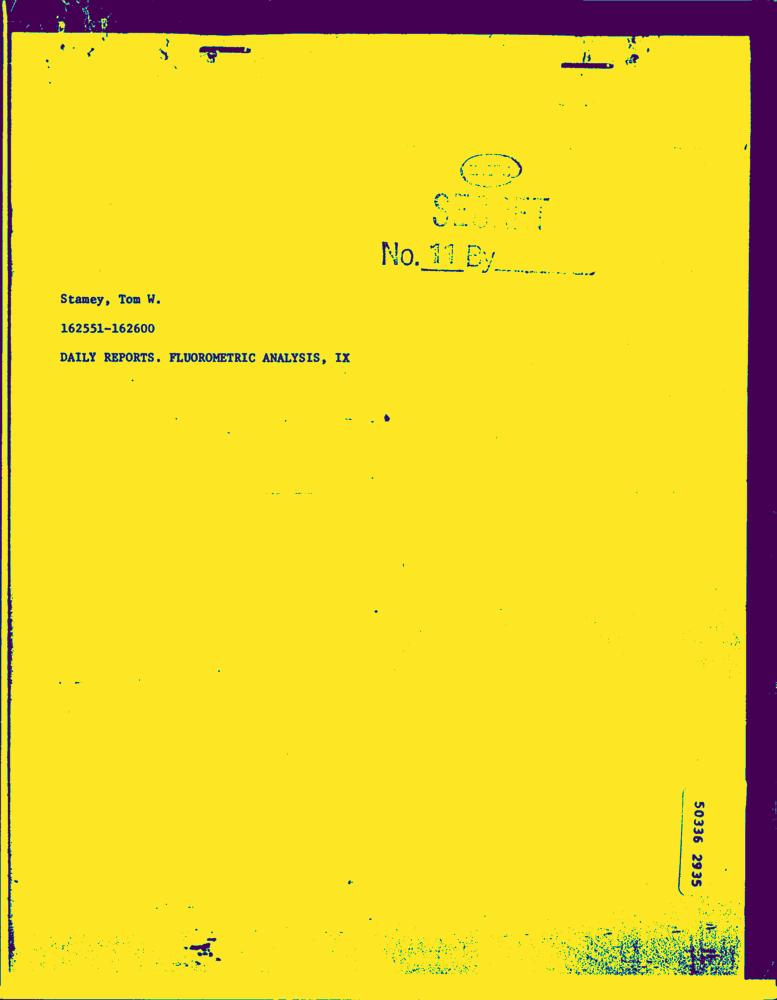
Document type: Hand-Written